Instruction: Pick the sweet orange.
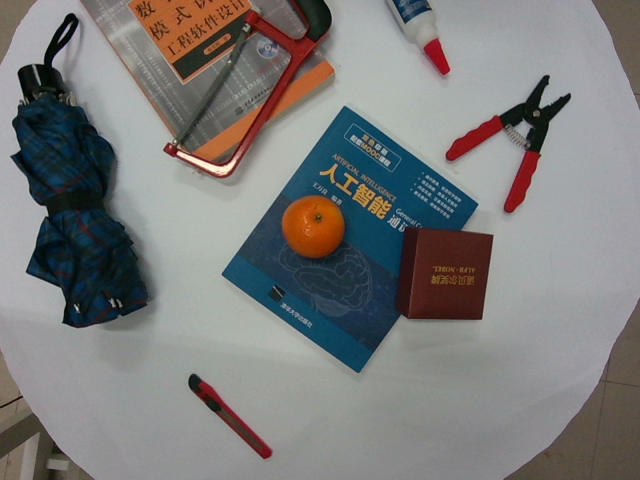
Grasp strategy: vertical